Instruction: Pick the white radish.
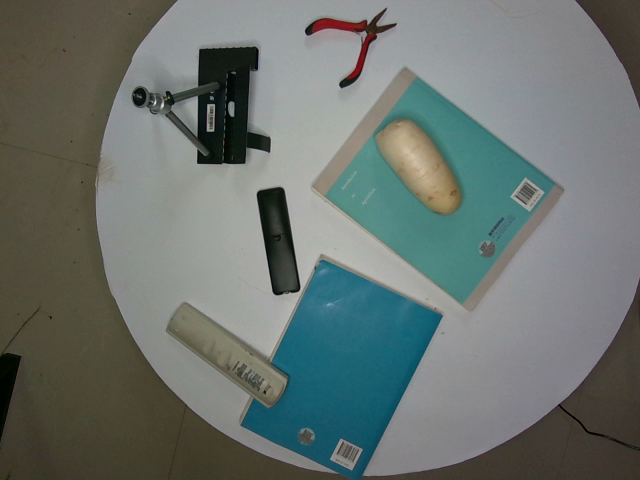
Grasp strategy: vertical